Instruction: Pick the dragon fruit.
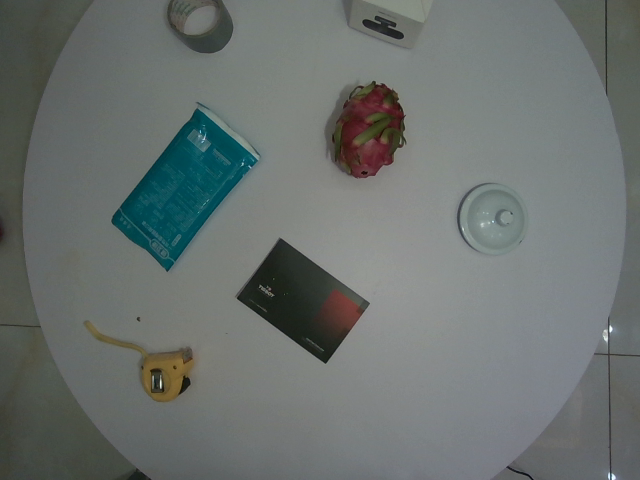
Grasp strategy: vertical